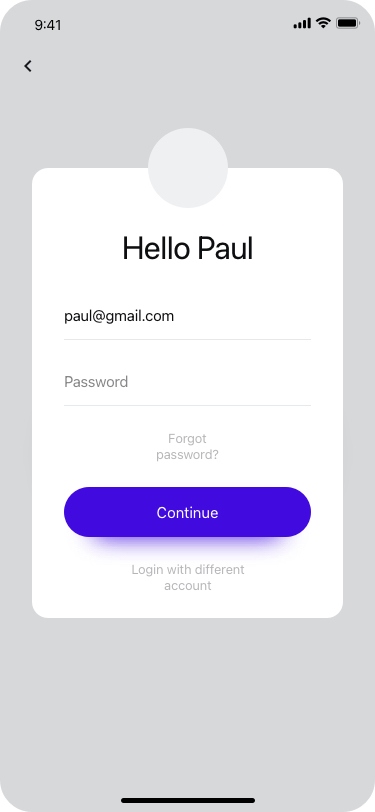
Text in this UI design:
Login with different account
Continue
Forgot password?
Password
paul@gmail.com
Hello Paul